Question: What appears to be the issue?
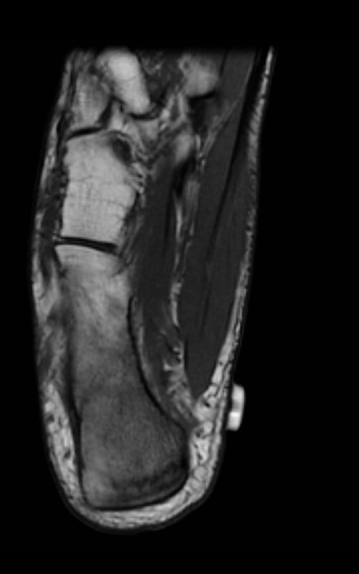
Answer: The findings suggest Plain Films:  No acute findings

MRI:  Nondisplaced, compression type fracture of posterior calcaneus with extensive bone marrow and surrounding soft tissue edema.. Coronal MR T1. The patient might have a history of 18 y/o male undergoing military boot camp who complains of right ankle pain upon jumping out of bed (approximately 6 ft high fall) and landing on ankle..